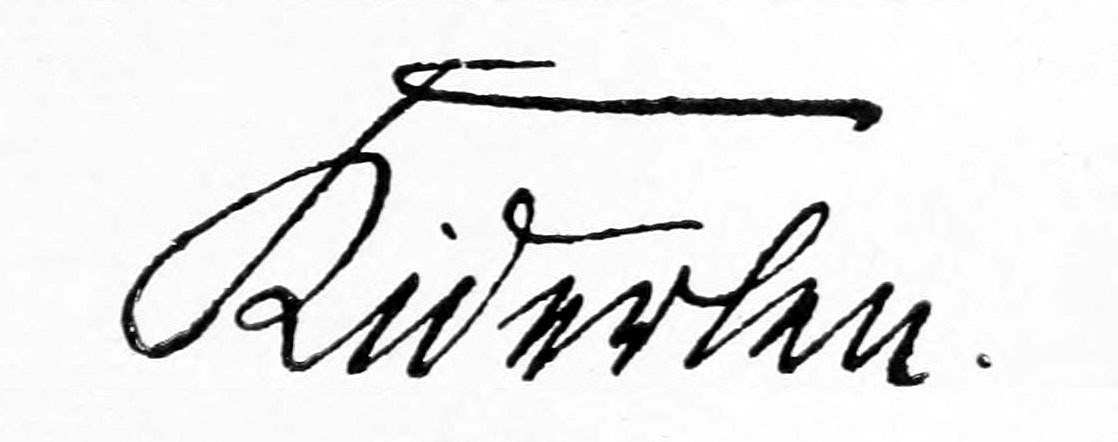
Signature of: alfred von kiderlen waechter